Question: What is the appraised value of the property as recorded in the document?
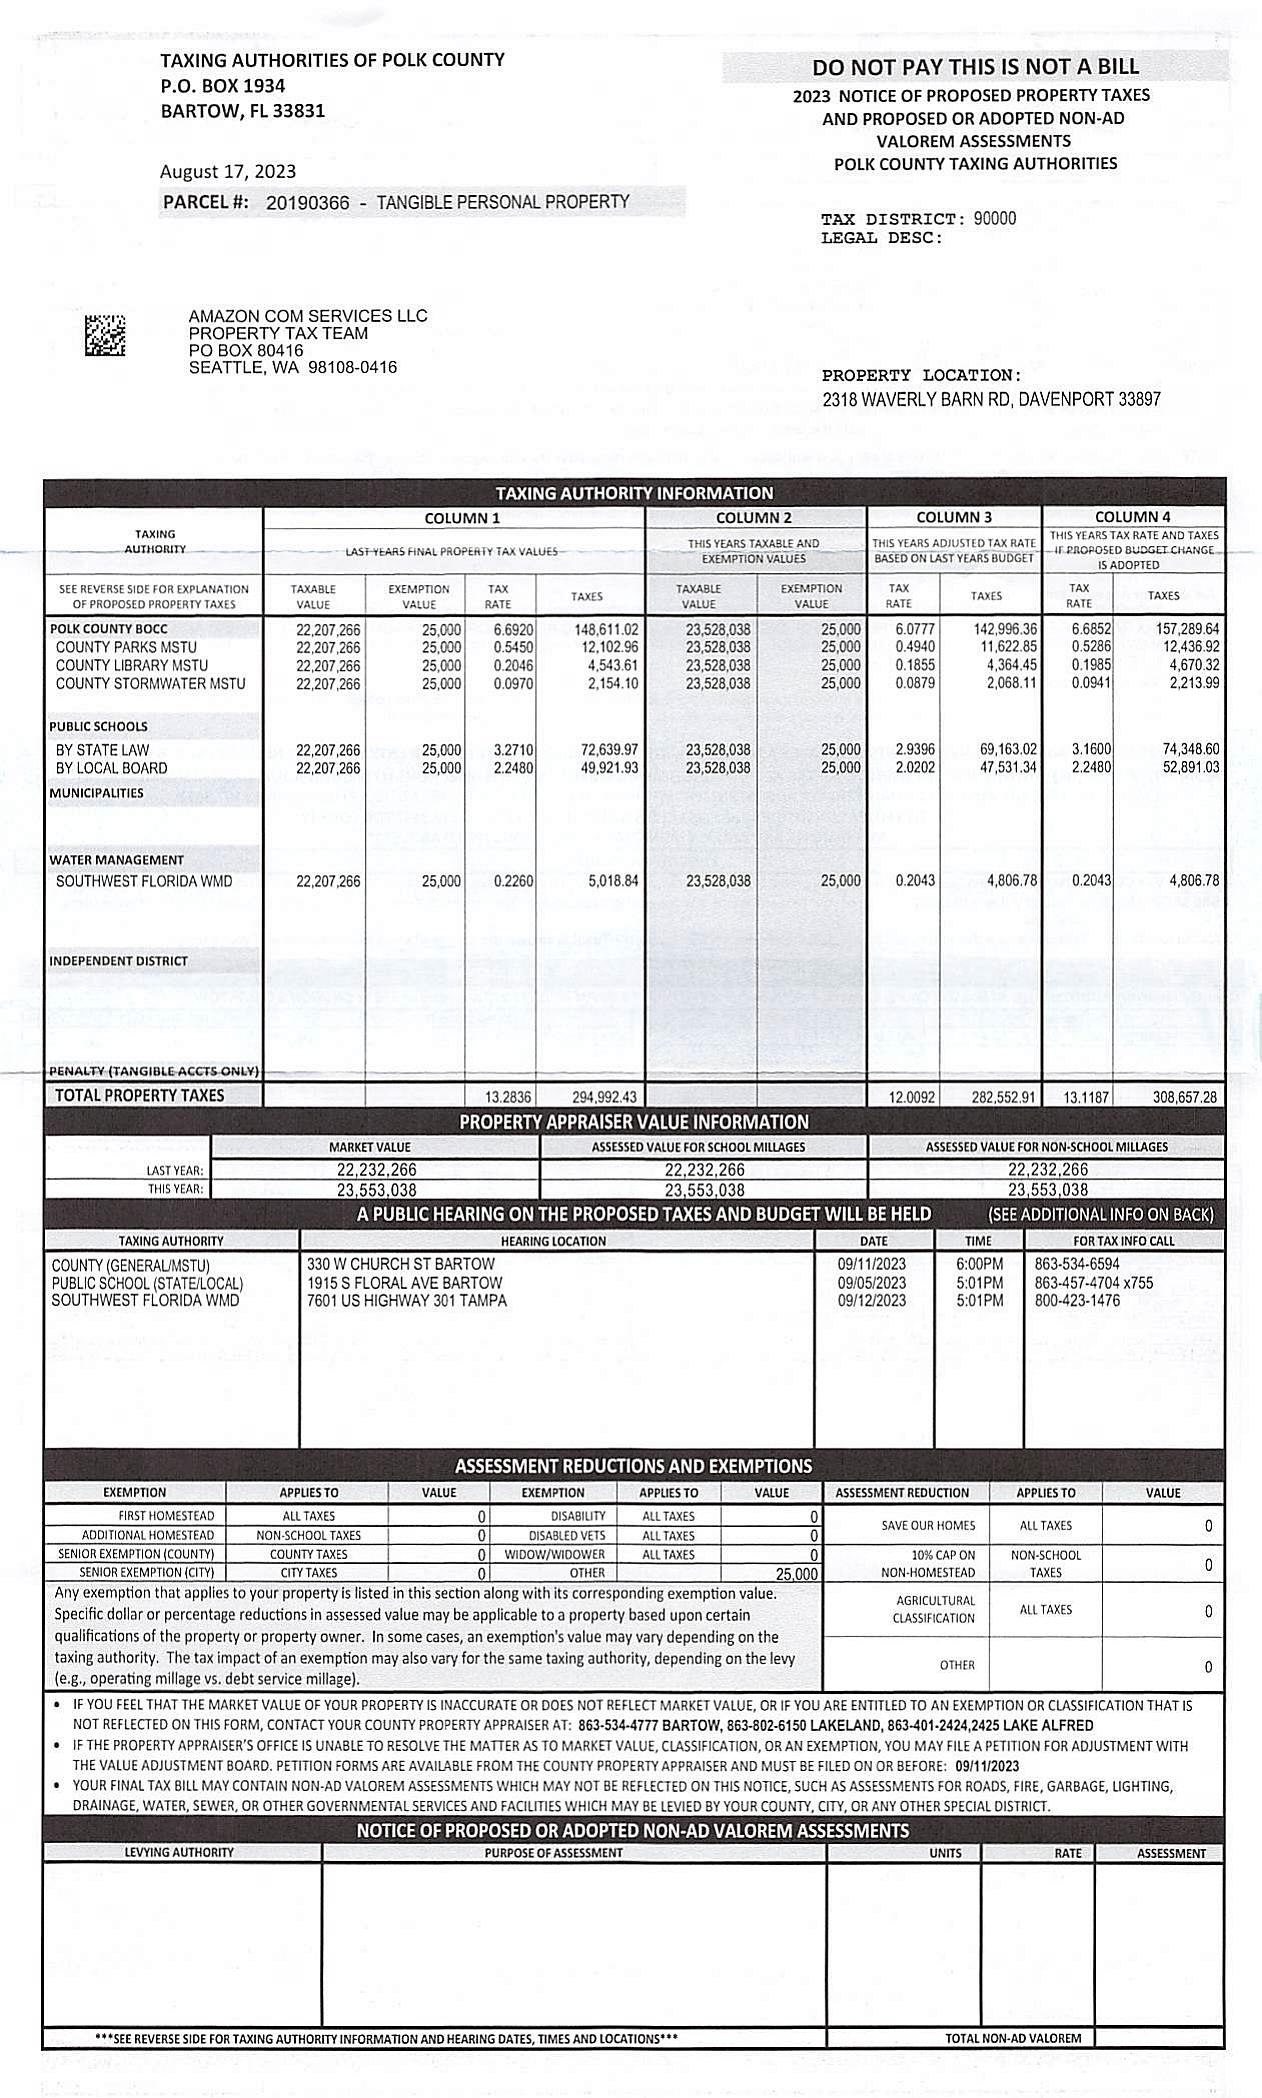
Answer: "23,553,038"